Question: What is the total amount of taxes owed as per the document?
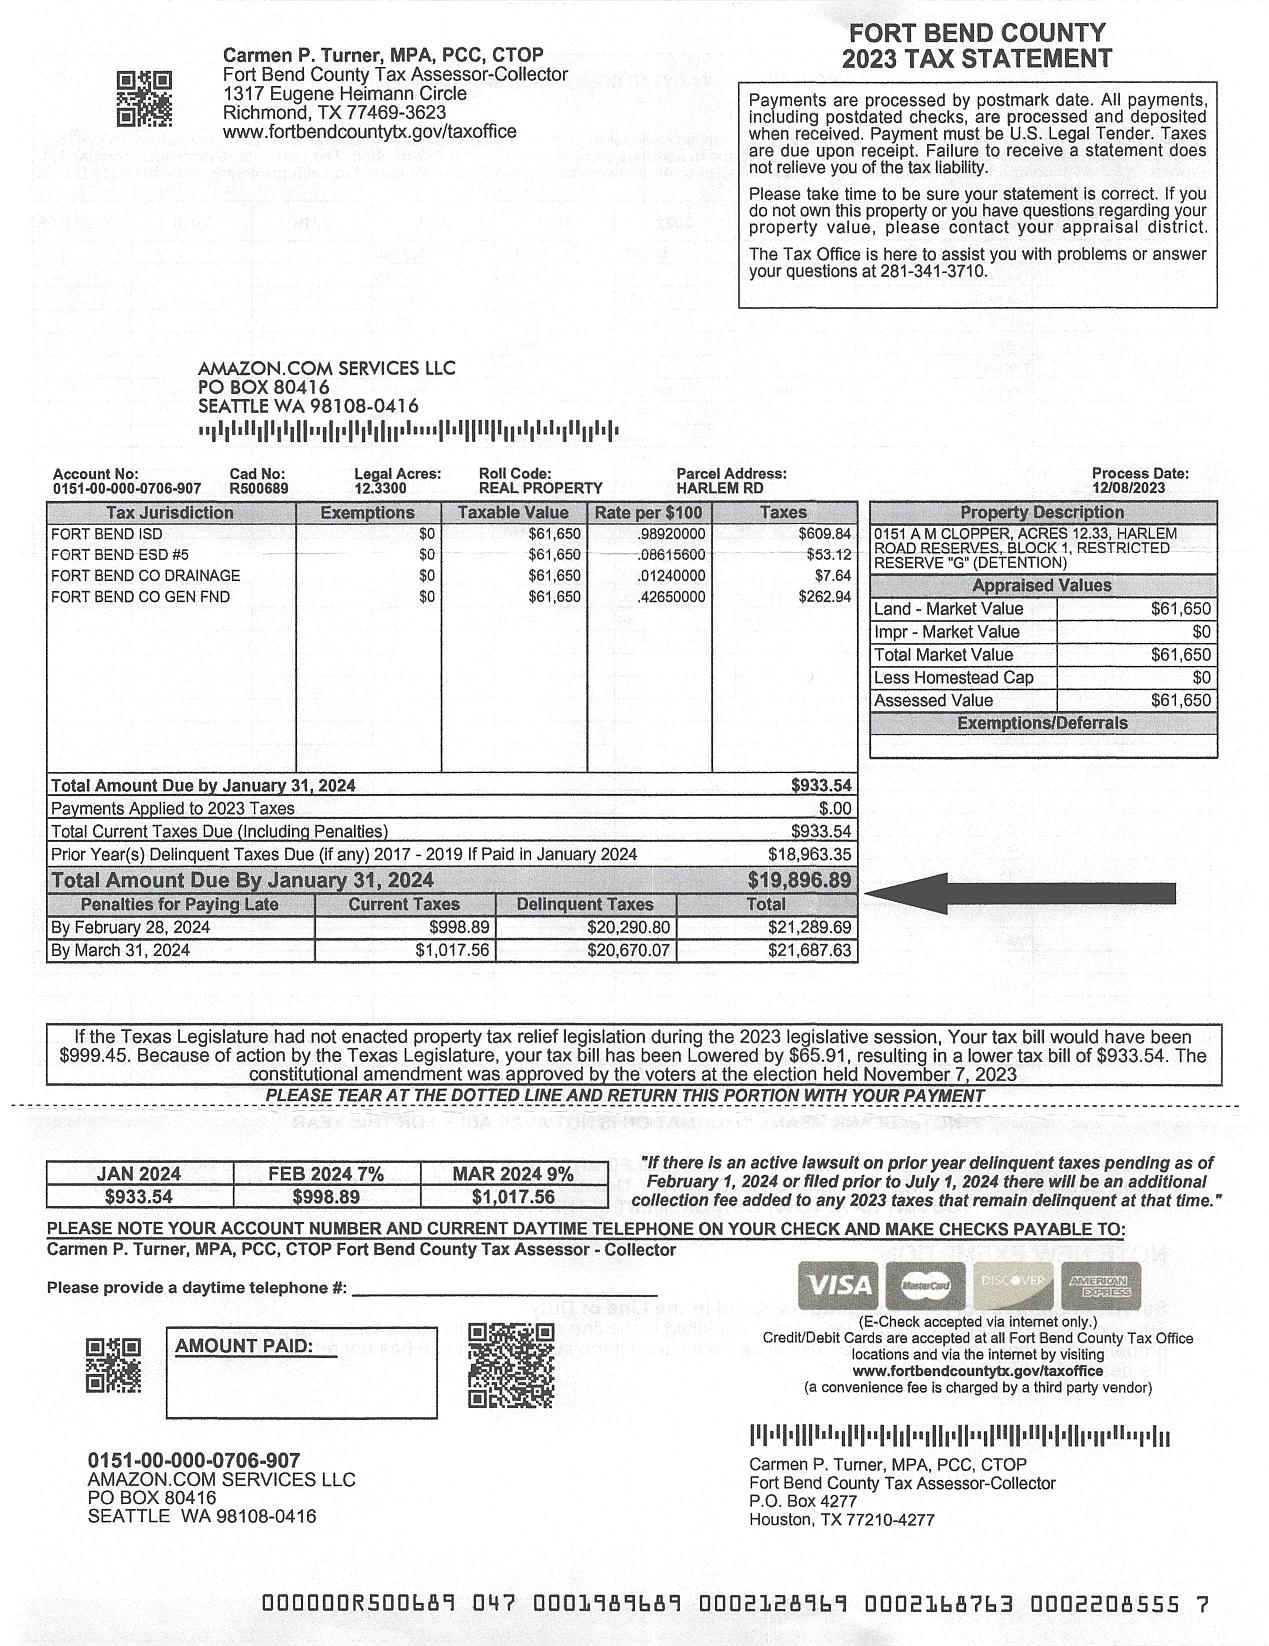
Answer: "$19,896.89 "